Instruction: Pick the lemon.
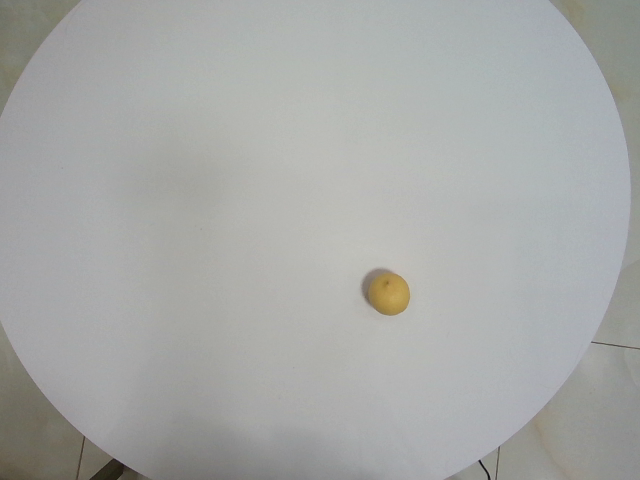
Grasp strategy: vertical